Please extract the written amount, numerical amount, recipient's name, date on the cheque, and the bank's name from the image.
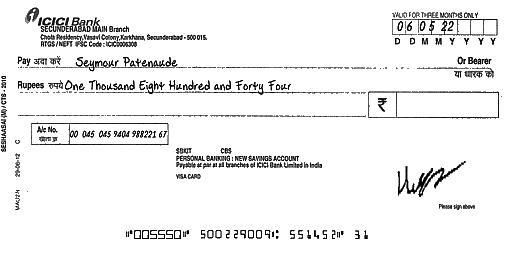
amt_in_words: One Thousand Eight Hundred and Forty Four
amt_in_figures:
payee_name: Seymour Patenaude
bank_name: ICICI Bank
cheque_date: 06/05/22